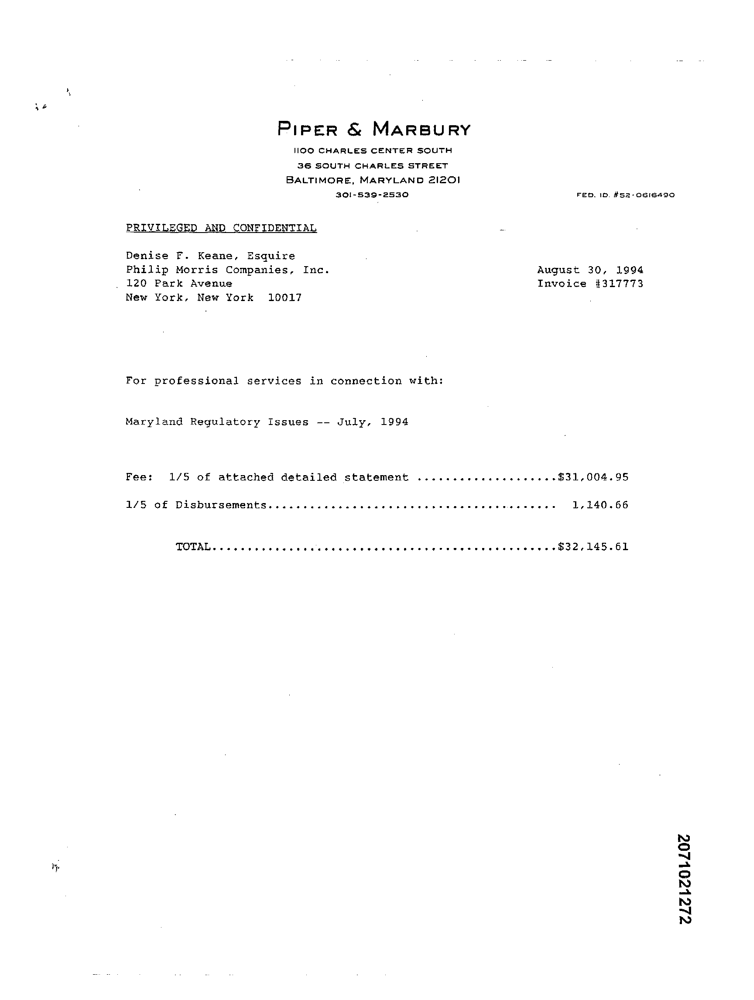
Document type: Invoice